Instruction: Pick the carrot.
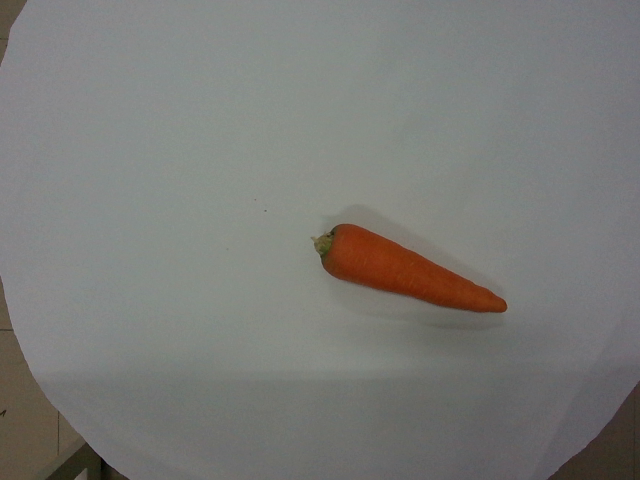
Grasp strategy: vertical